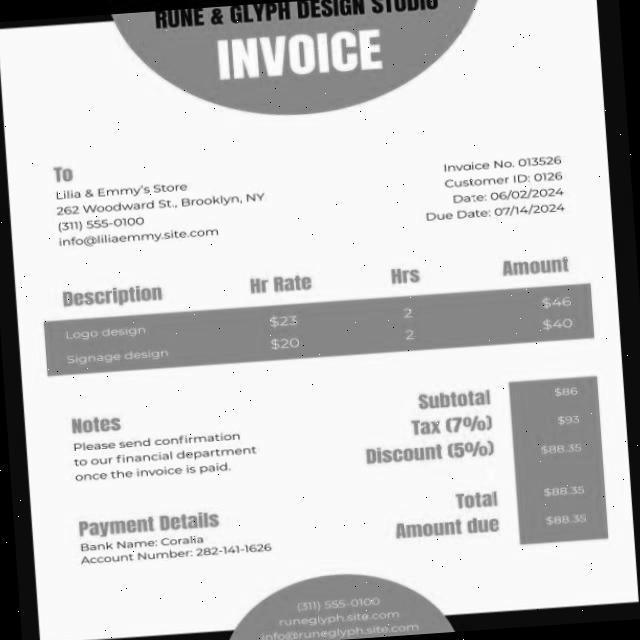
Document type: Invoice